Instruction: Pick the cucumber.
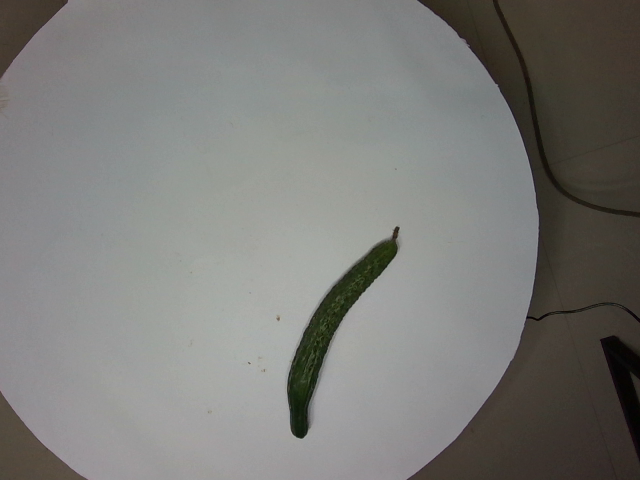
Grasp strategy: vertical